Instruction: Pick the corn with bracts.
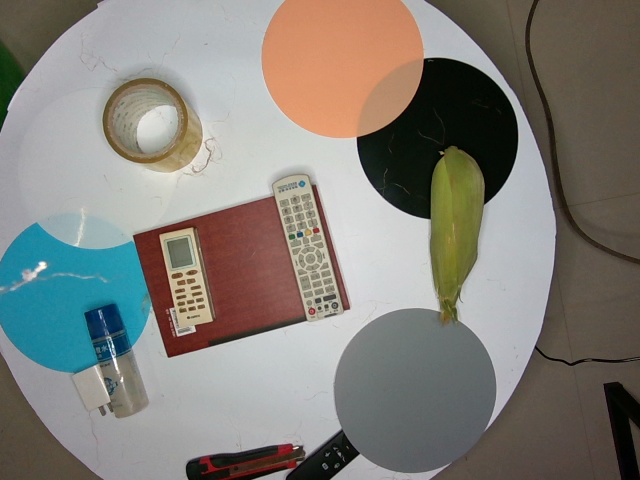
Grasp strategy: vertical